Question: What type of tax is indicated in the document, personal property or real estate?
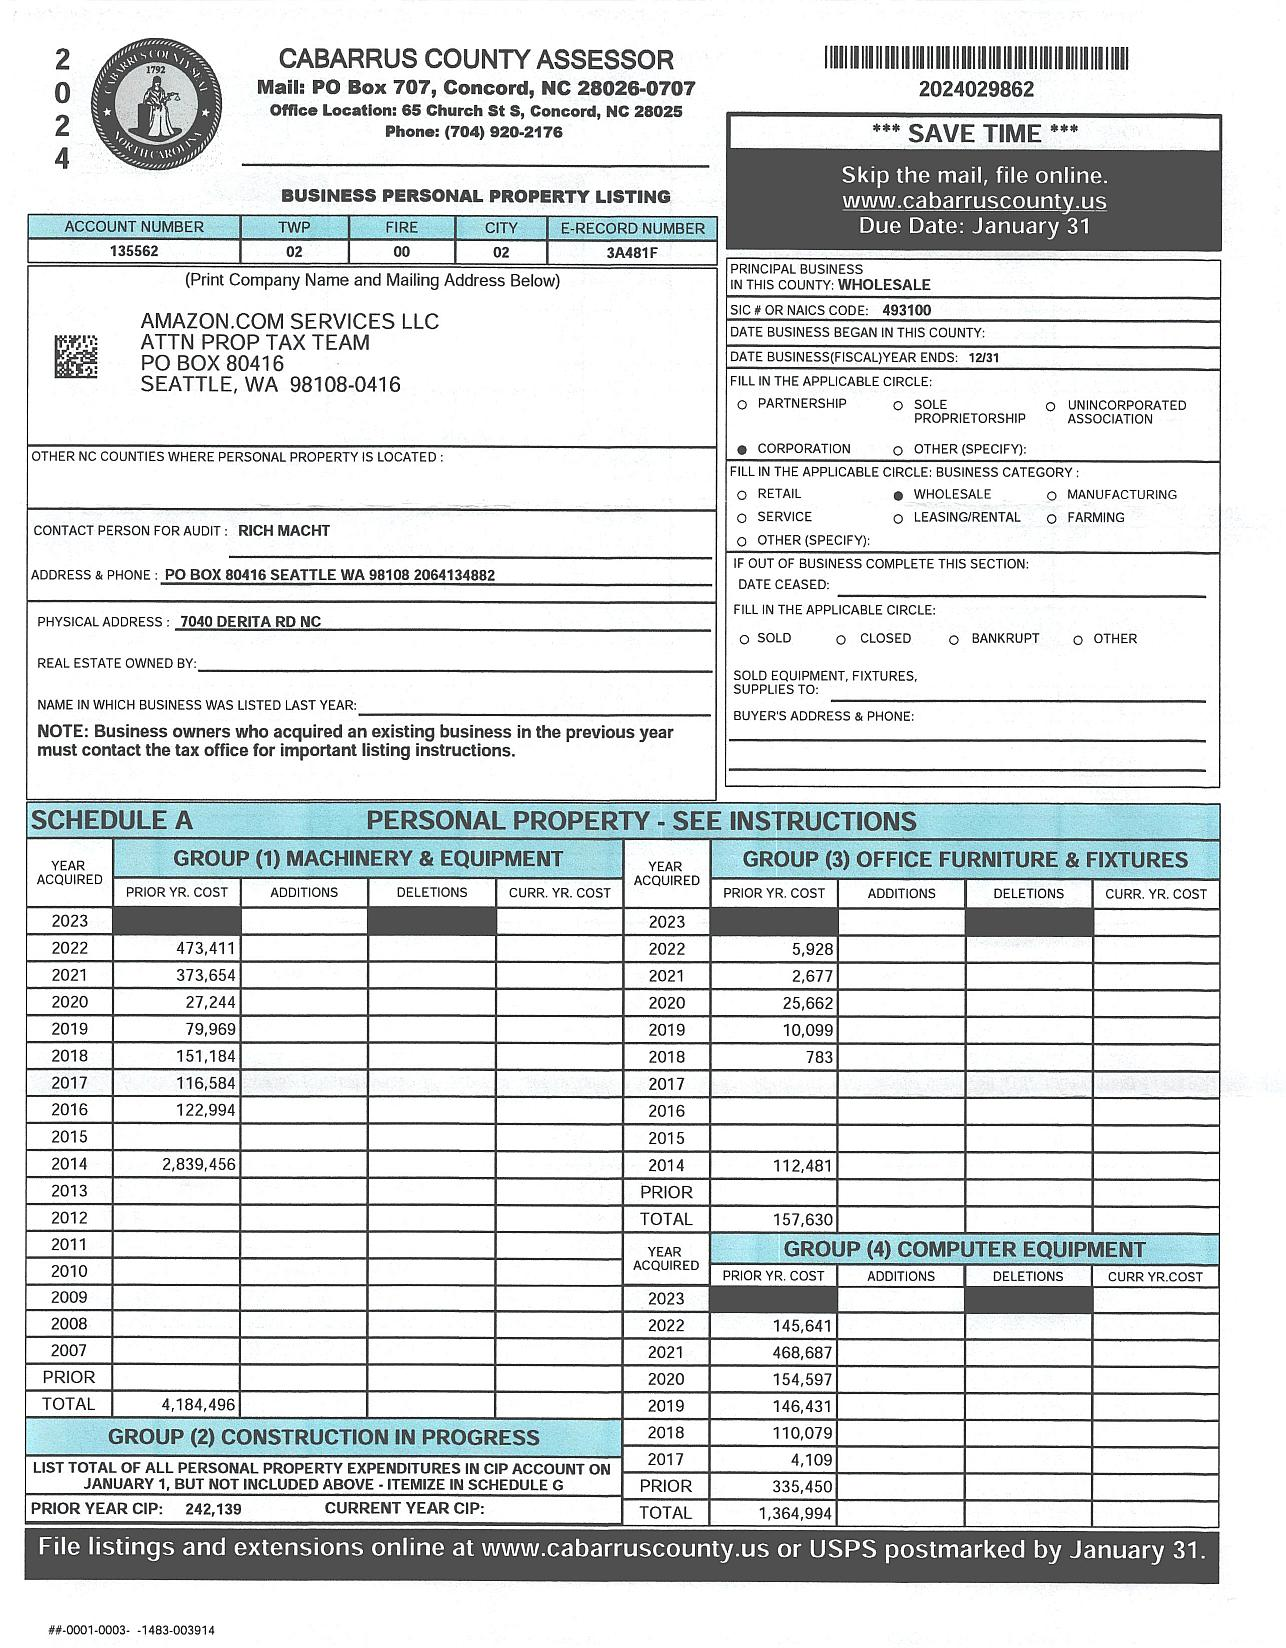
Answer: "Personal Property"